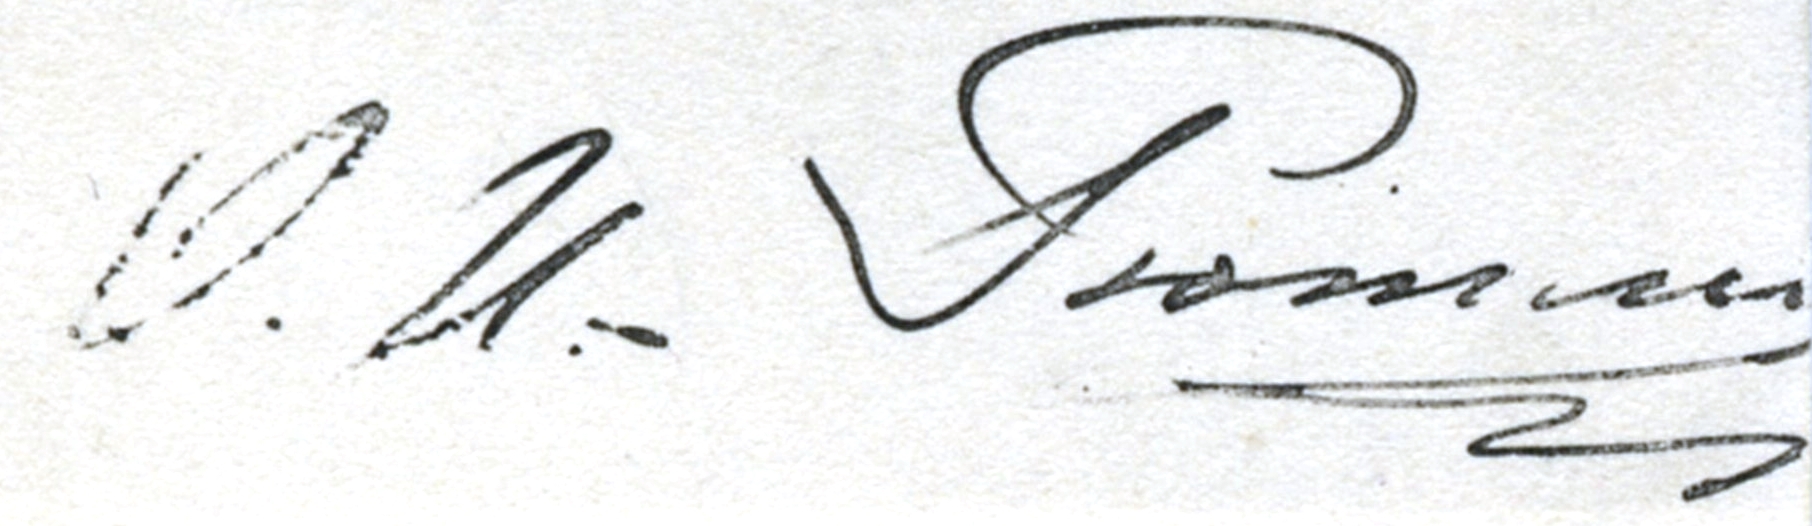
Signature of: oskar rütli